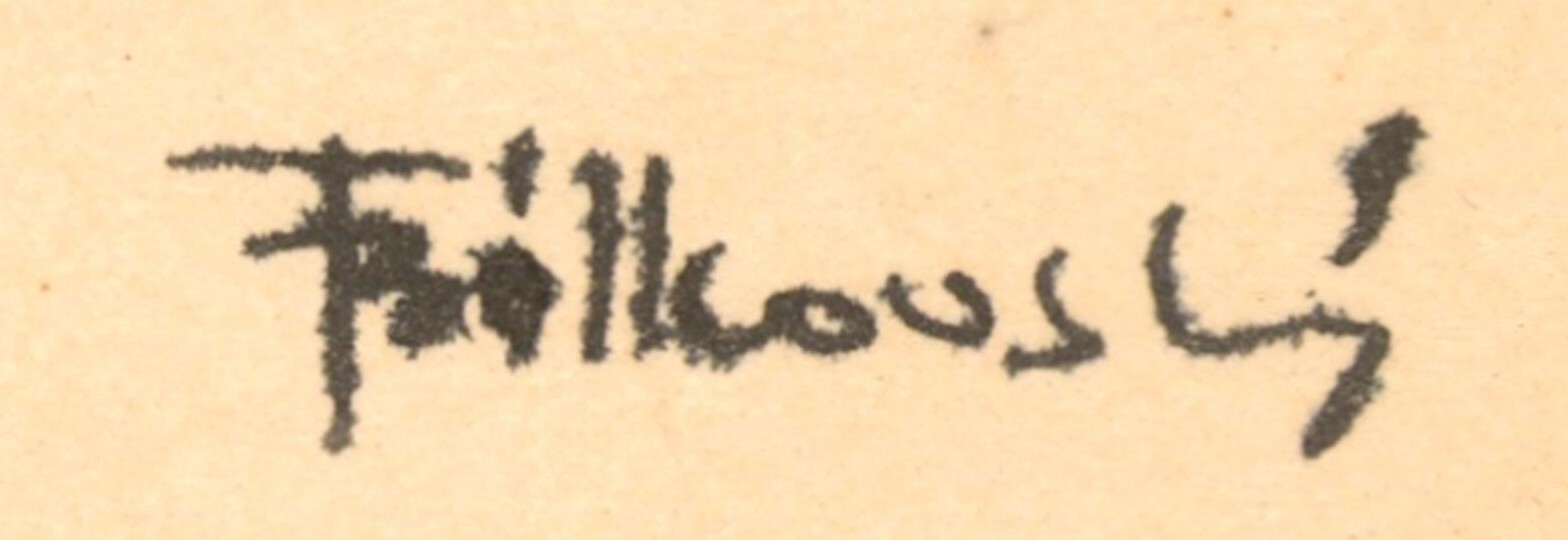
Signature of: františek bílkovský